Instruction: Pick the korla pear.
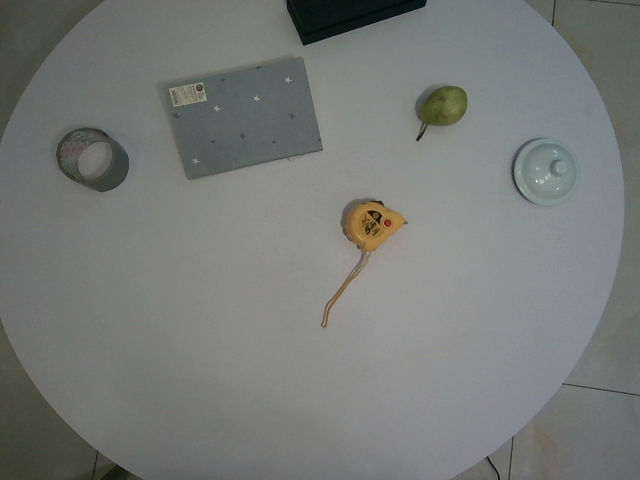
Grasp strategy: vertical